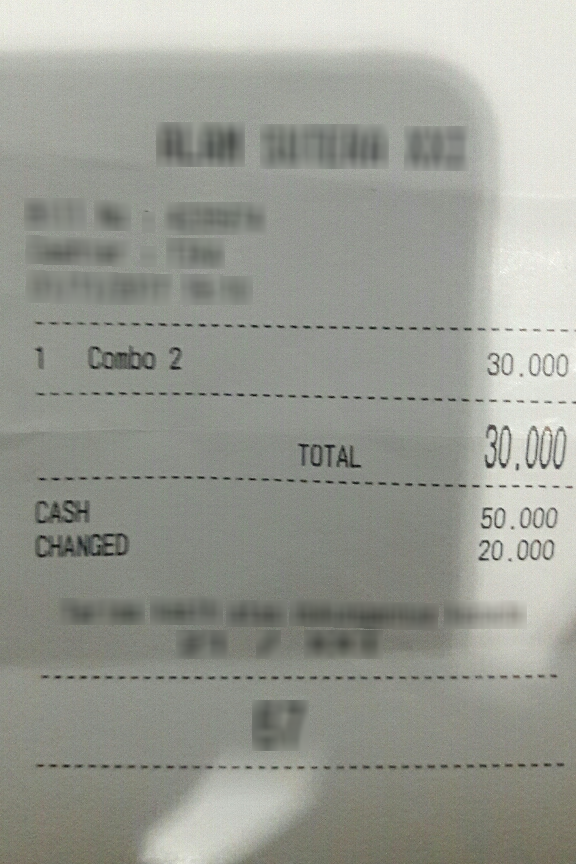
Number of items: 3
Total: 30.000
OCR text regions:
text: 1
text: Combo
text: 2
text: 30.000
text: TOTAL
text: 30.000
text: CASH
text: 50.000
text: CHANGED
text: 20.000